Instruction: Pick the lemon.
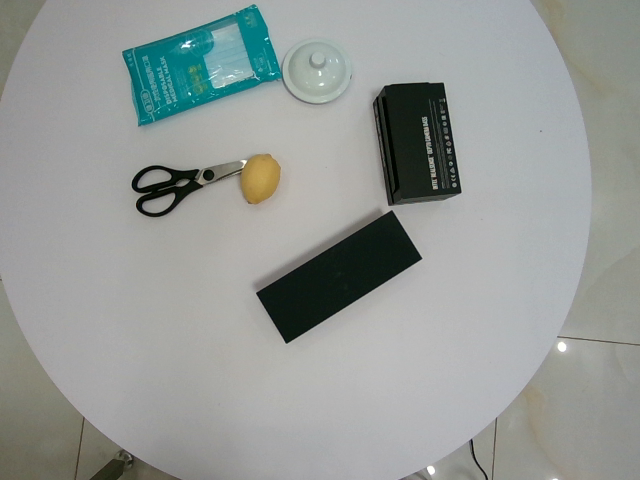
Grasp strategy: vertical